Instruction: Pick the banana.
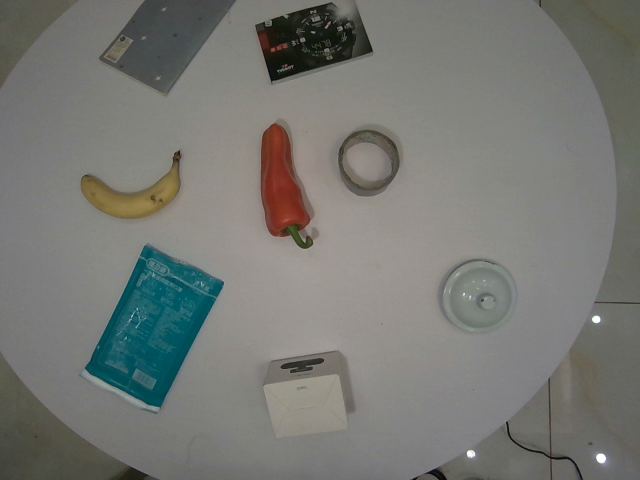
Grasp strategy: vertical